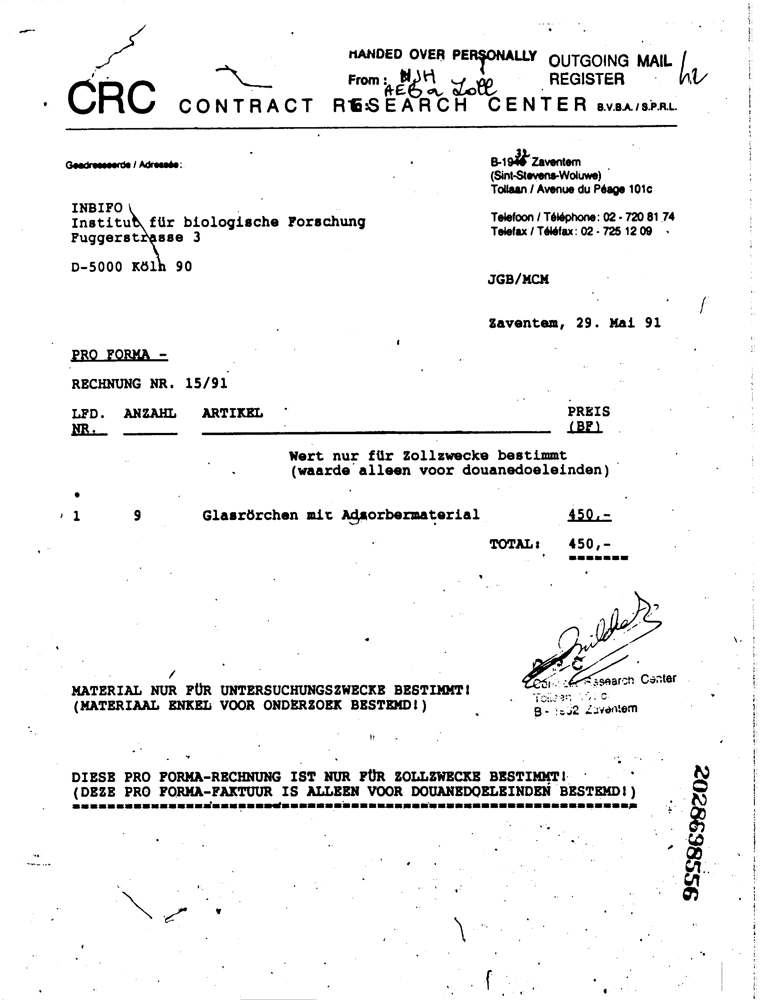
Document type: Invoice